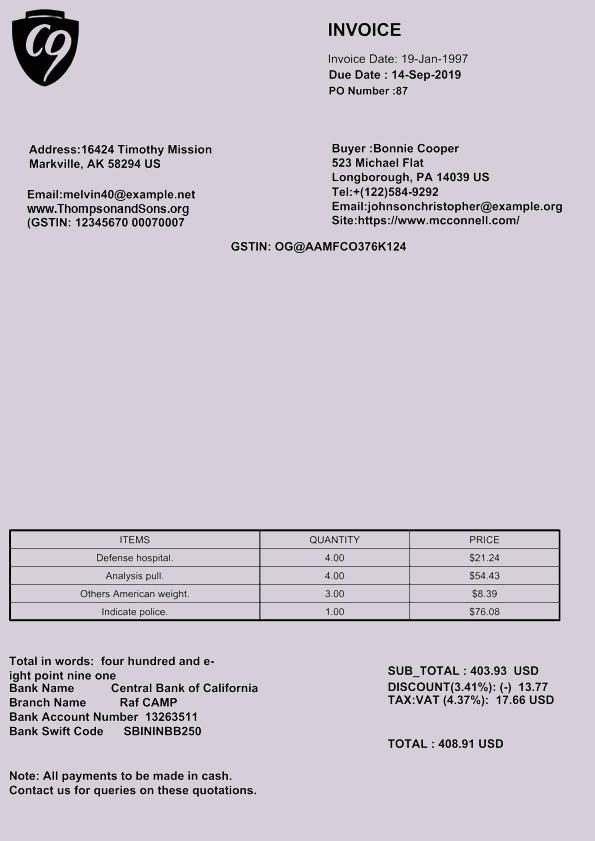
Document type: Invoice